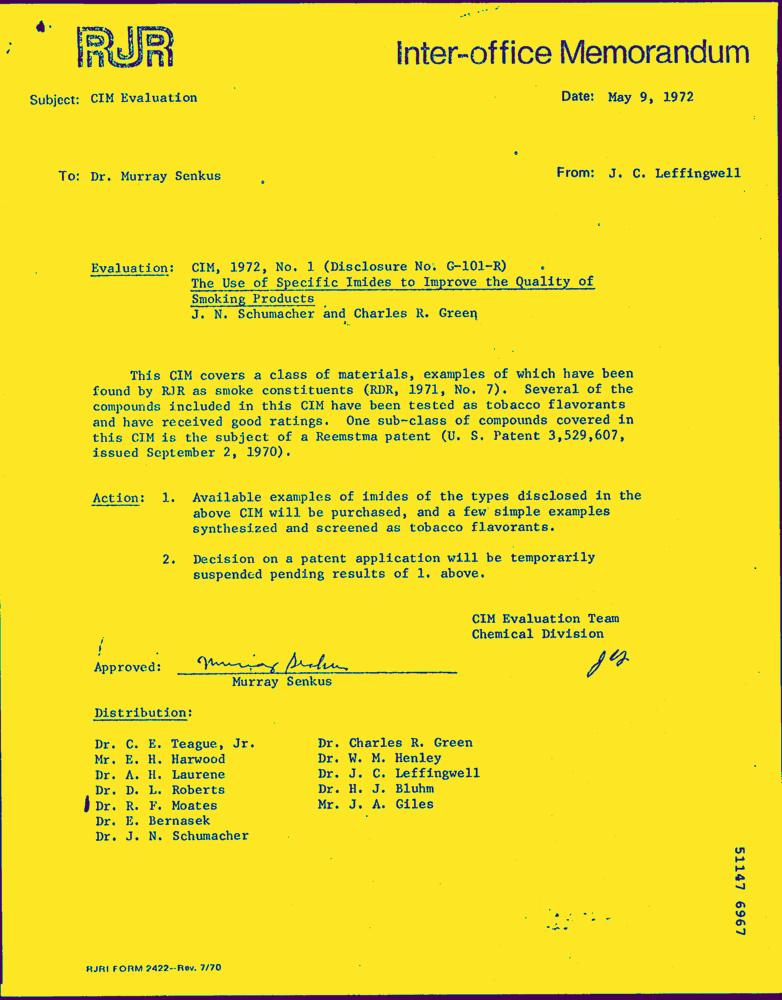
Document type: Letter-Doc